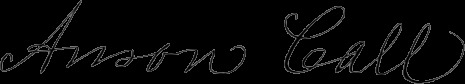
Signature of: anson call